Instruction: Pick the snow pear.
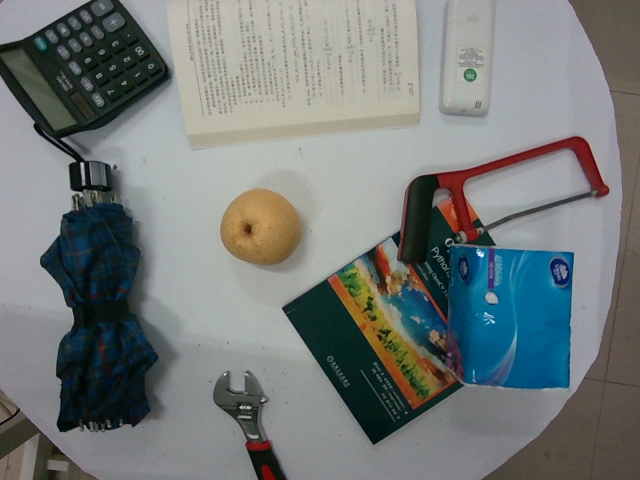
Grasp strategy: vertical